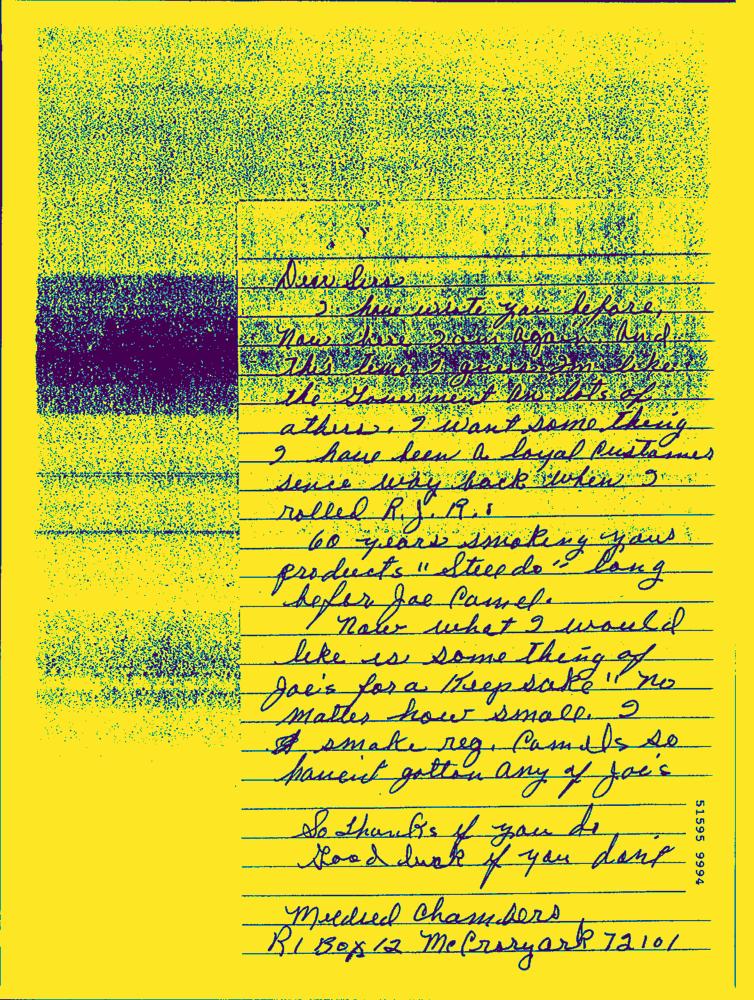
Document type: Hand-Written